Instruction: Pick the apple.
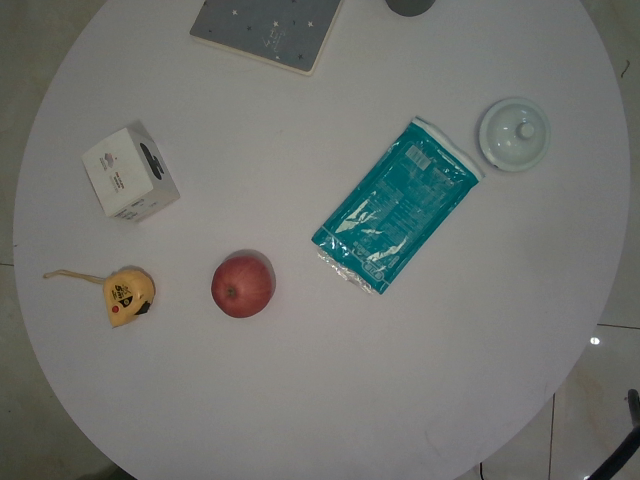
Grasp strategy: vertical